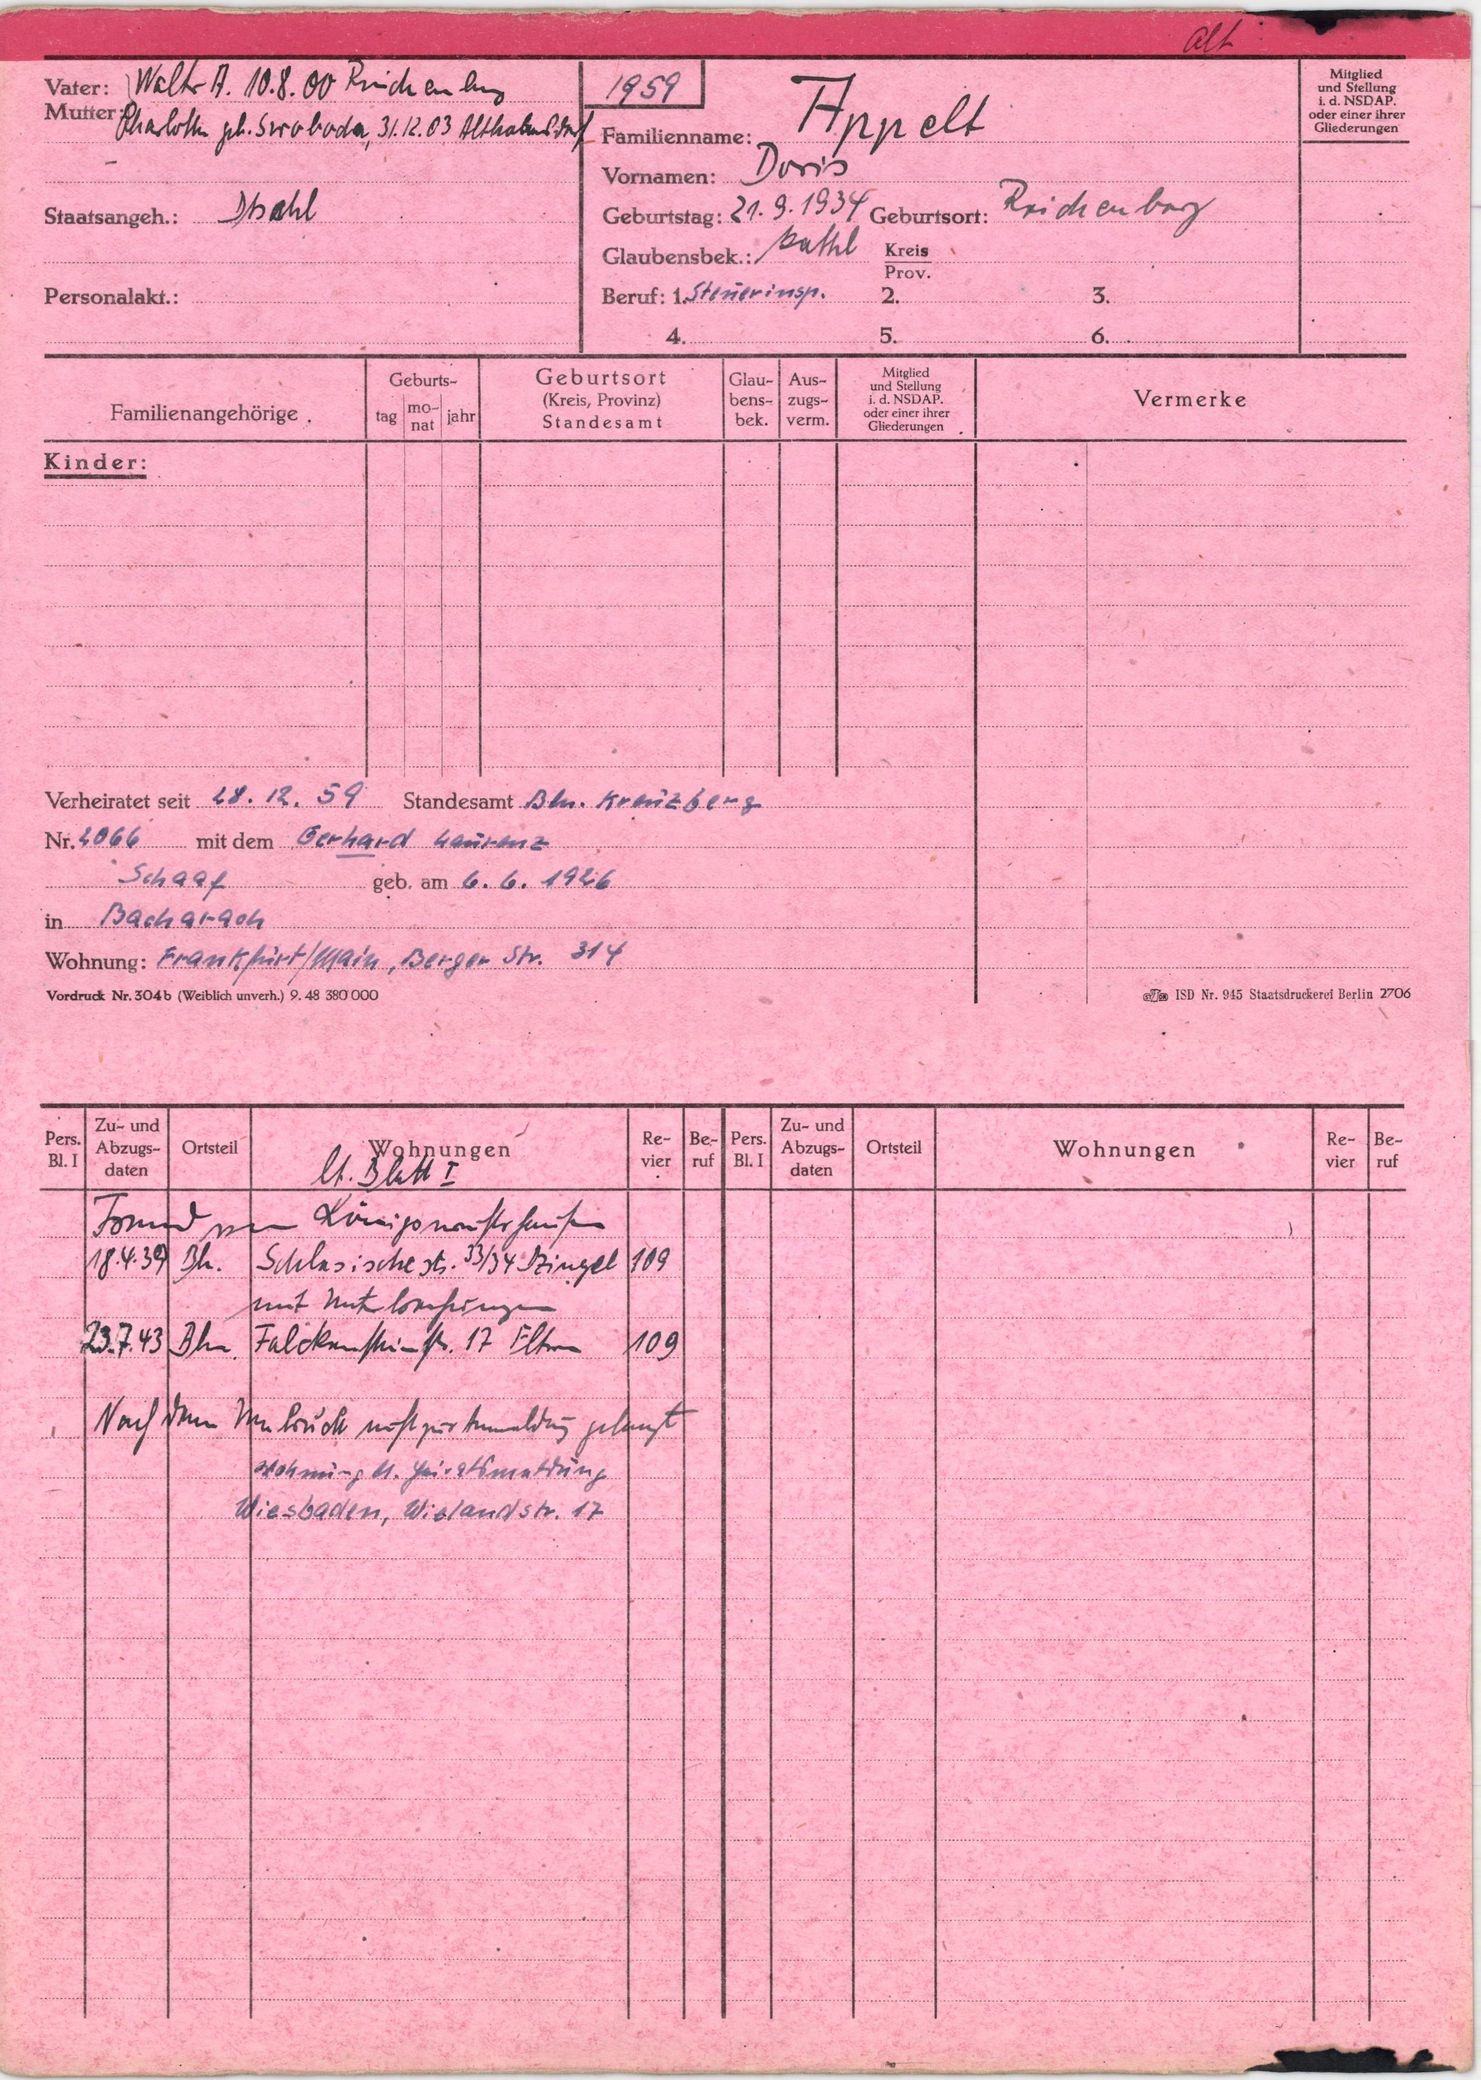
Appelt